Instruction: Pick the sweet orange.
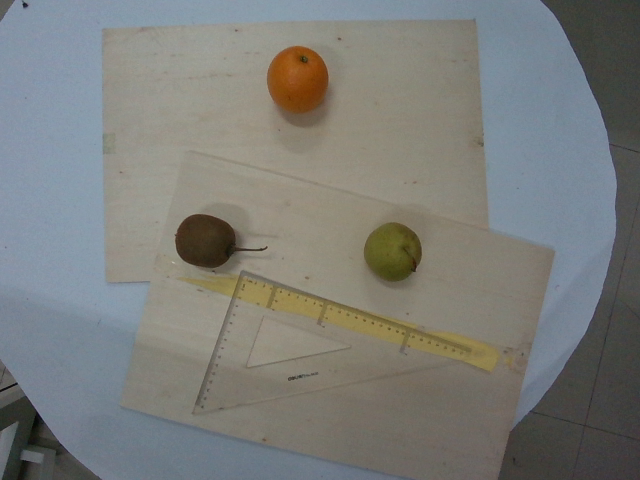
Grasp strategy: vertical